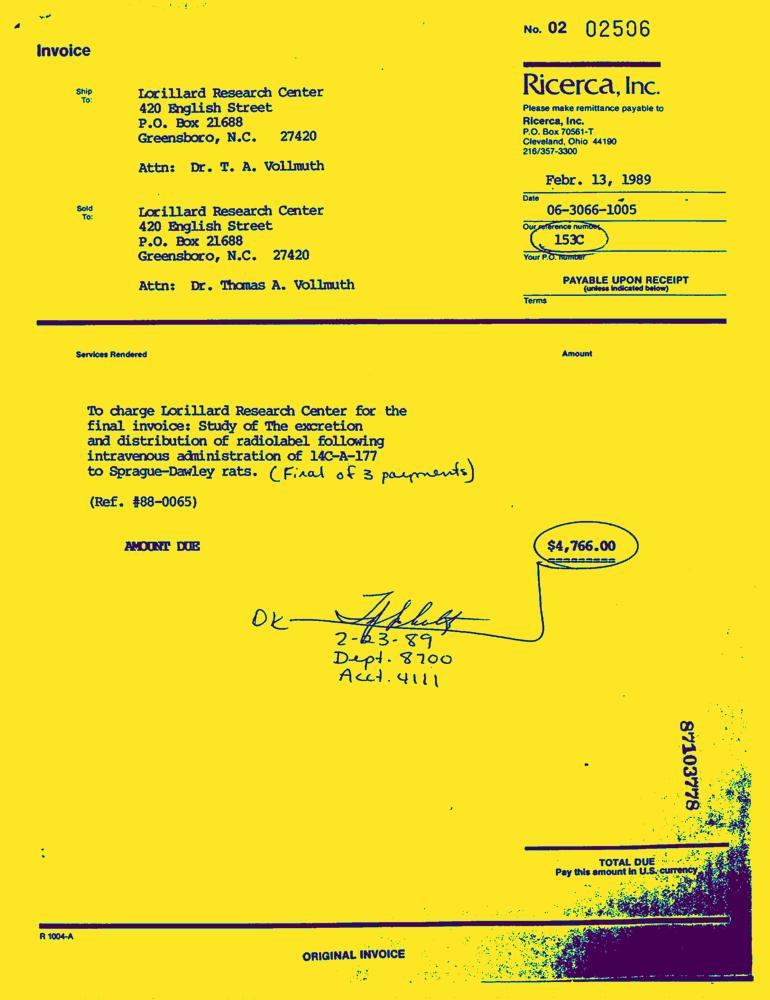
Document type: Invoice-Doc